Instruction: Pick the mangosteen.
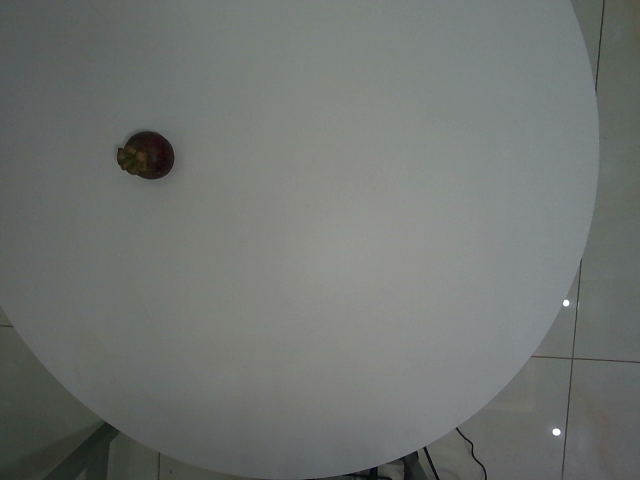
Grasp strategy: vertical